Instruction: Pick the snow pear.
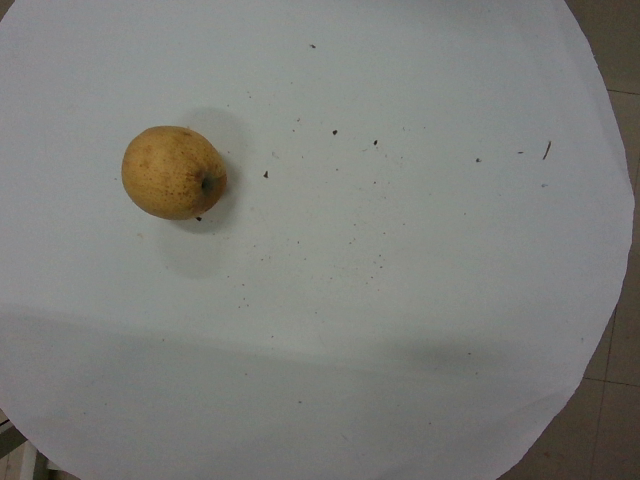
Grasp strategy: vertical